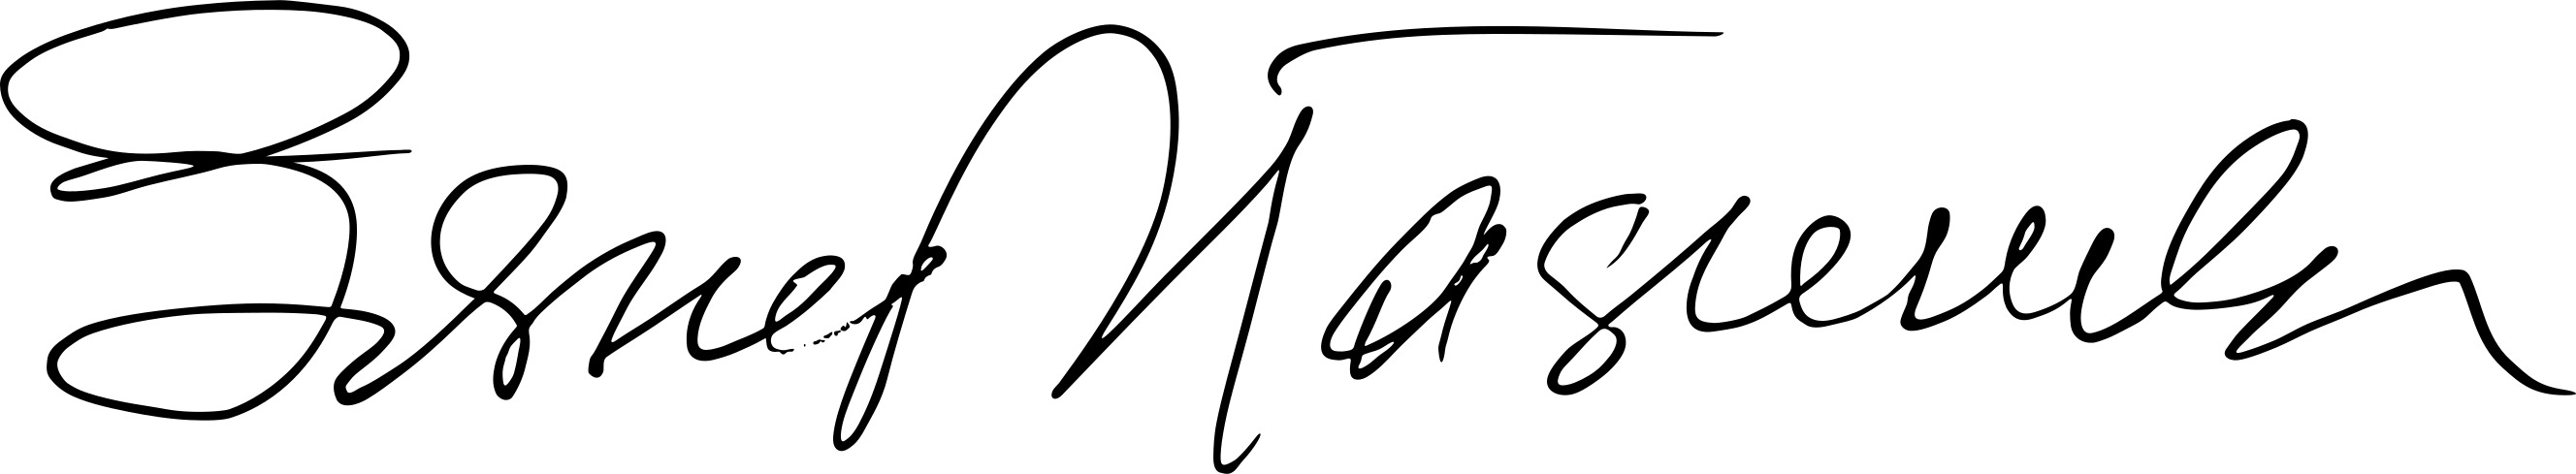
Signature of: zianon paźniak